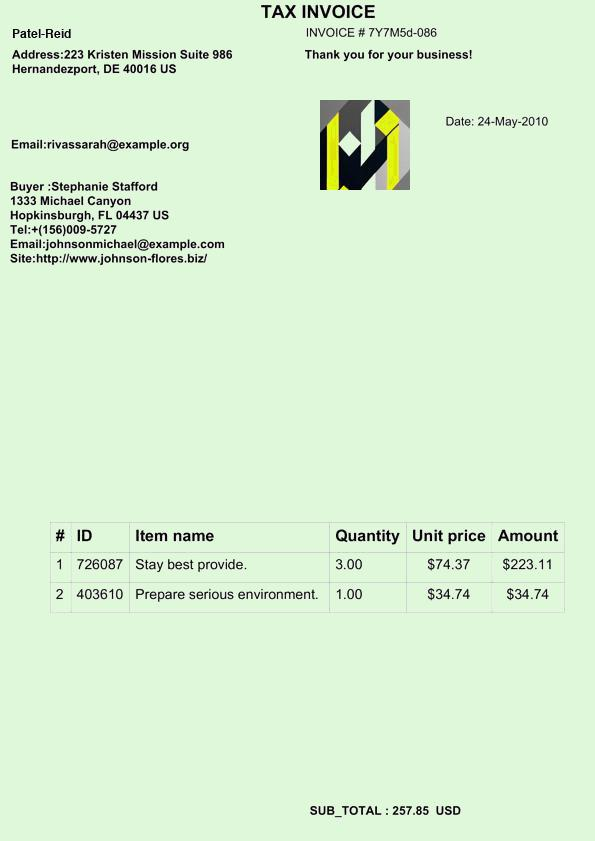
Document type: Invoice